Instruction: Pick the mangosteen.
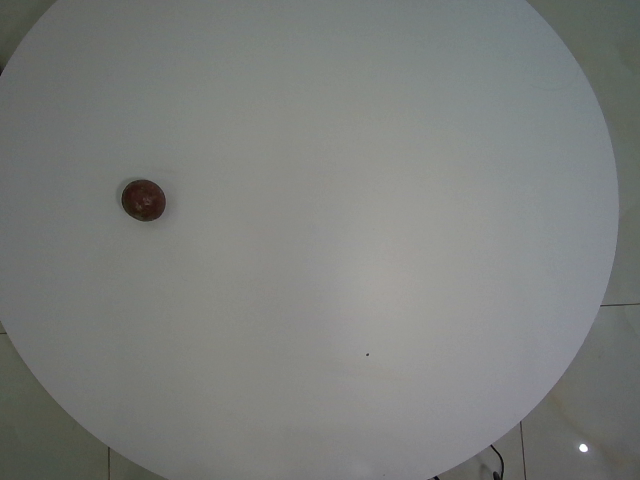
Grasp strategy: vertical